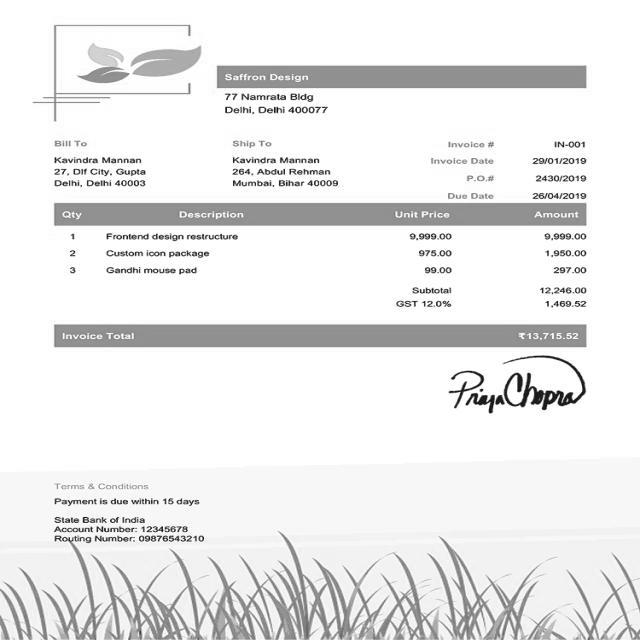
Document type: Invoice